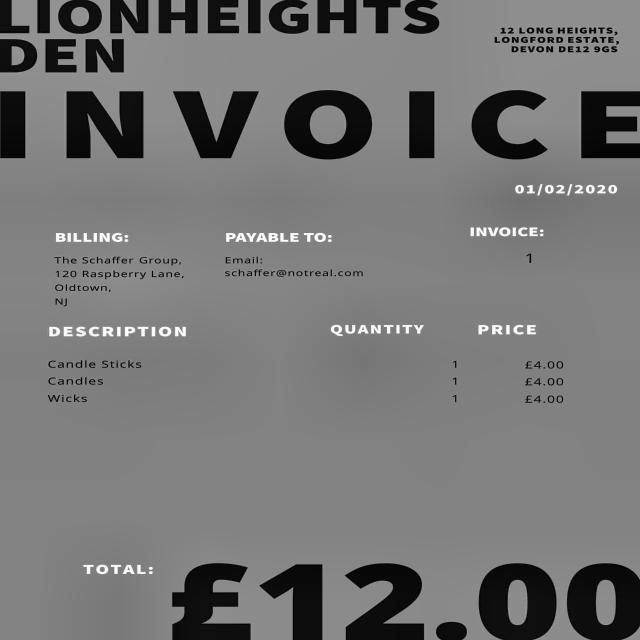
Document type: Invoice